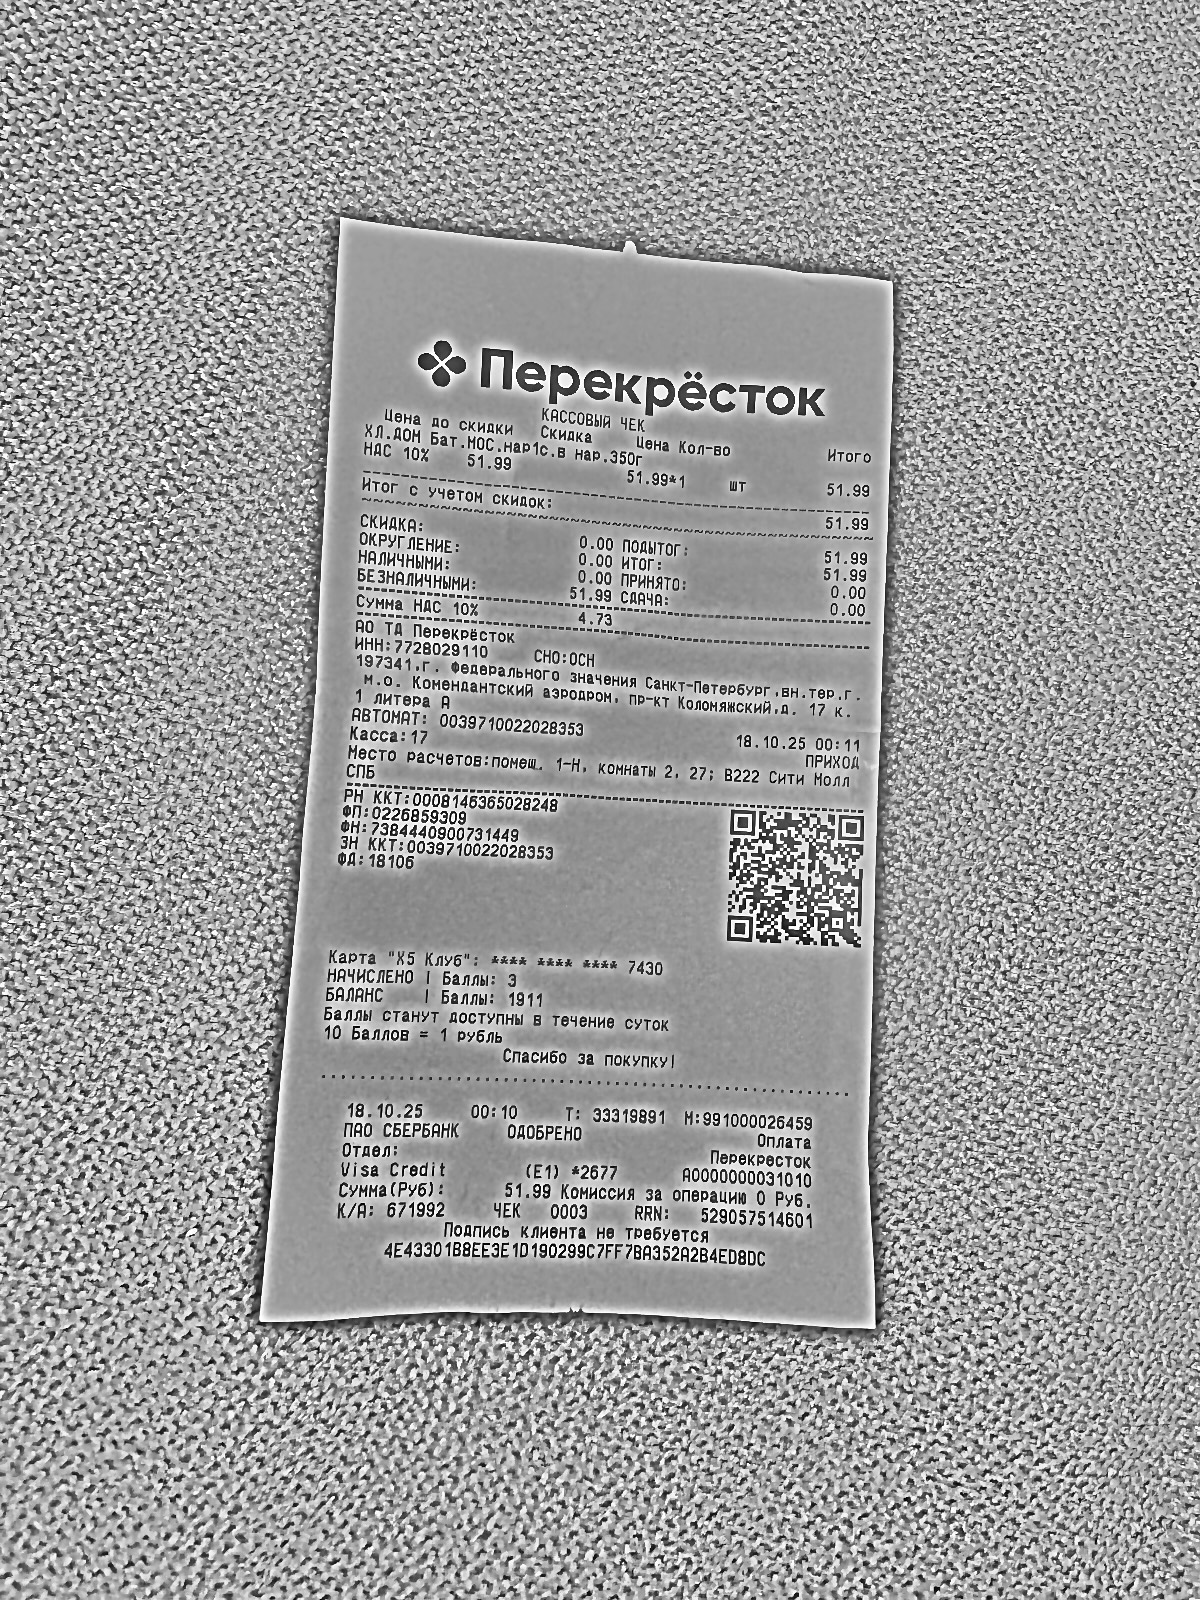
Продавец: АО ТД Перекресток
ИНН: 7728029110
Дата: 18.10.25
Товары: ХЛ.ДОМ Бат.МОС.нар1с.в нар.350г
Количество: 1
Цена: 51.99
Сумма: 51.99
Итого: 51.99